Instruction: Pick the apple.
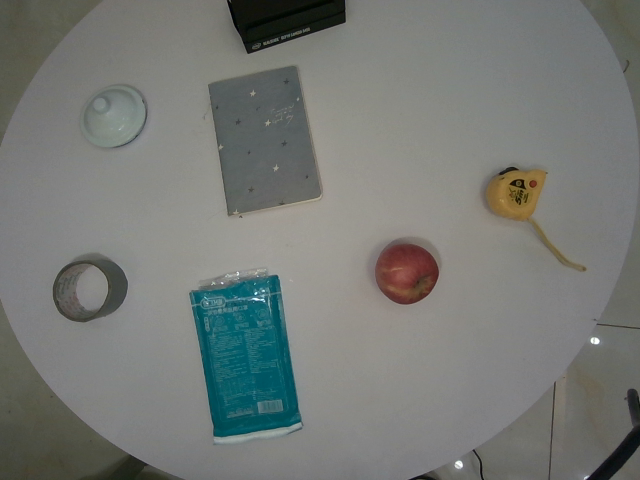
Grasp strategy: vertical